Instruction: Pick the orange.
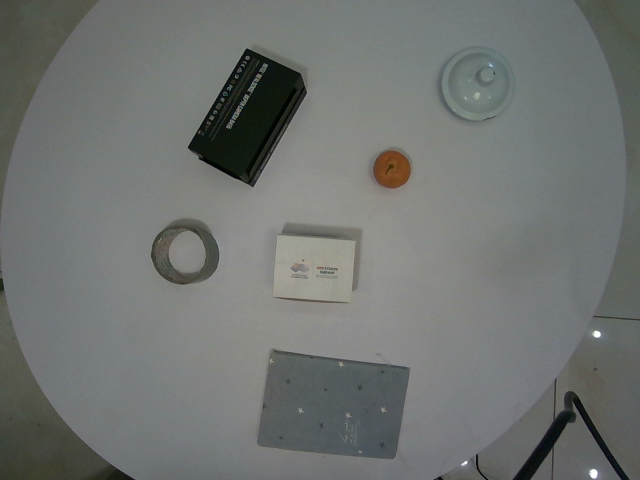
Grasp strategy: vertical